Question: How does the patient history play a role?
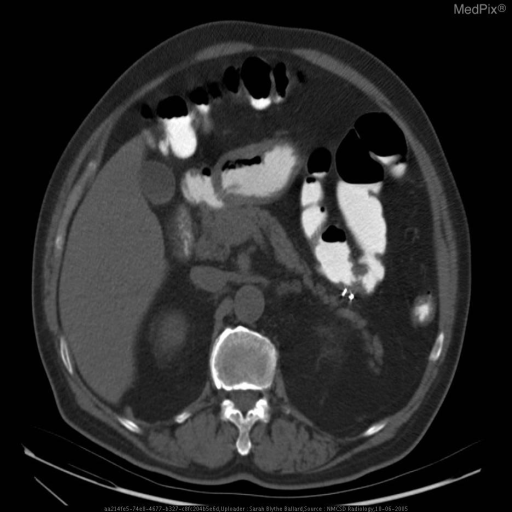
Answer: The patient's history of This is a case of an 82 year old man presenting with acute onset lower gastrointestinal bleeding. is key in understanding the case.